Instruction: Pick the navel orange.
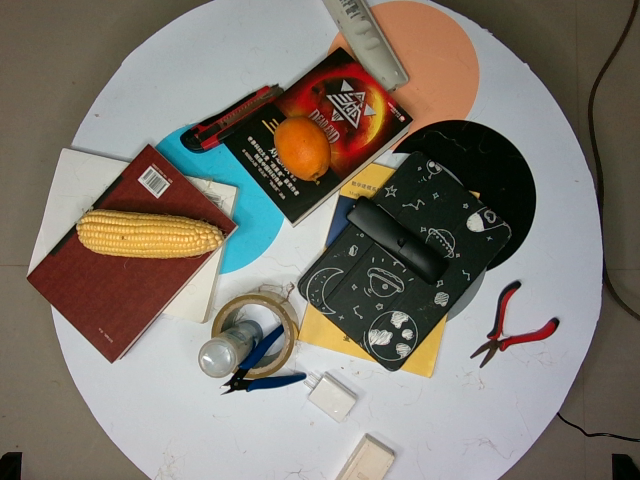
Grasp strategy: vertical